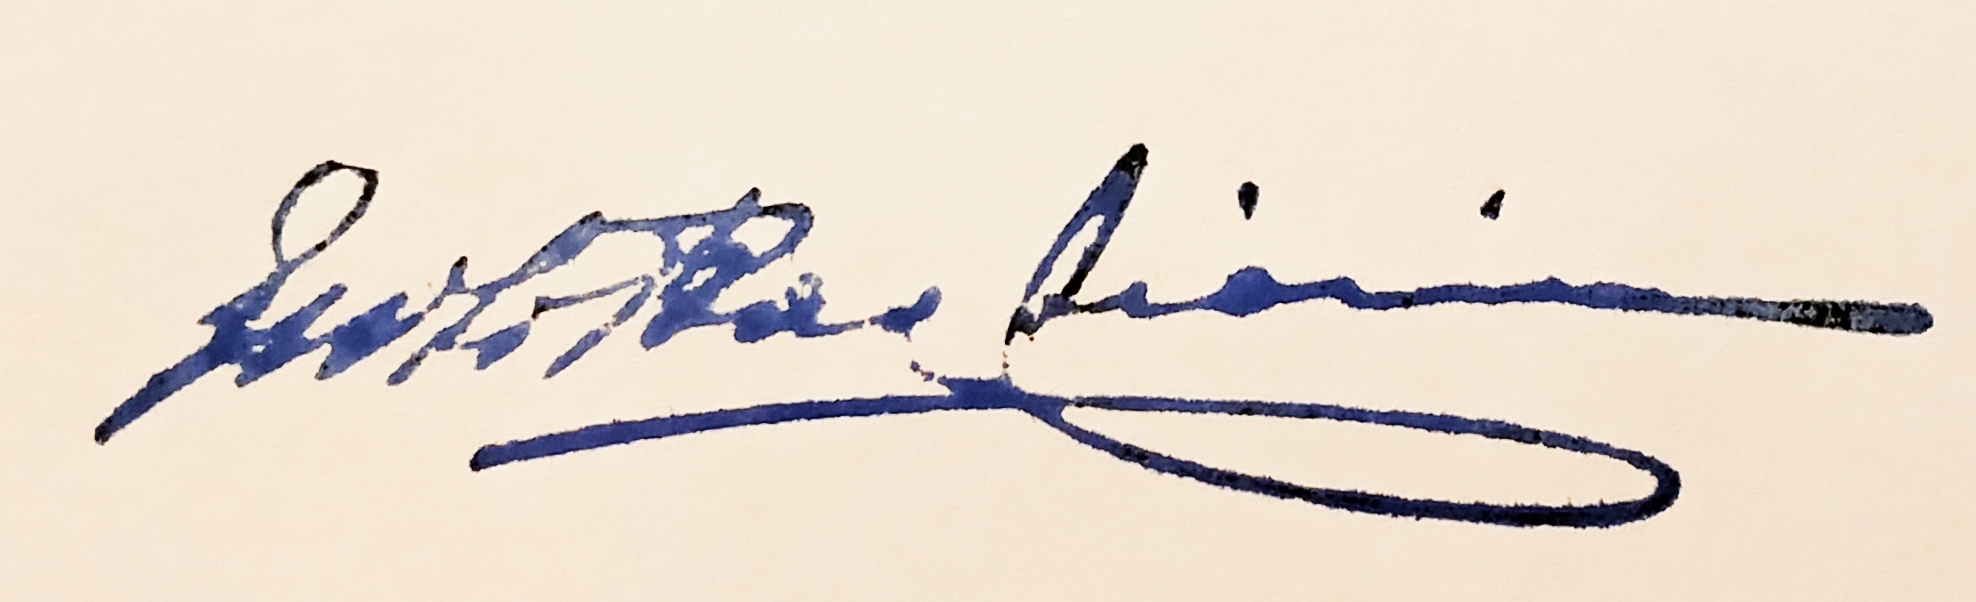
Signature of: enzo baglioni